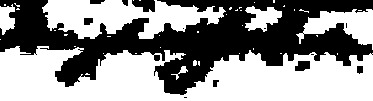
Signature of: douglas h johnston